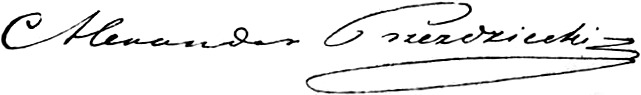
Signature of: aleksander narcyz przezdziecki